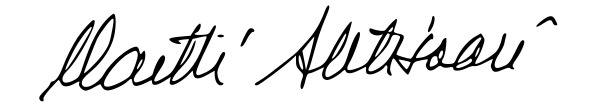
Signature of: martti ahtisaari